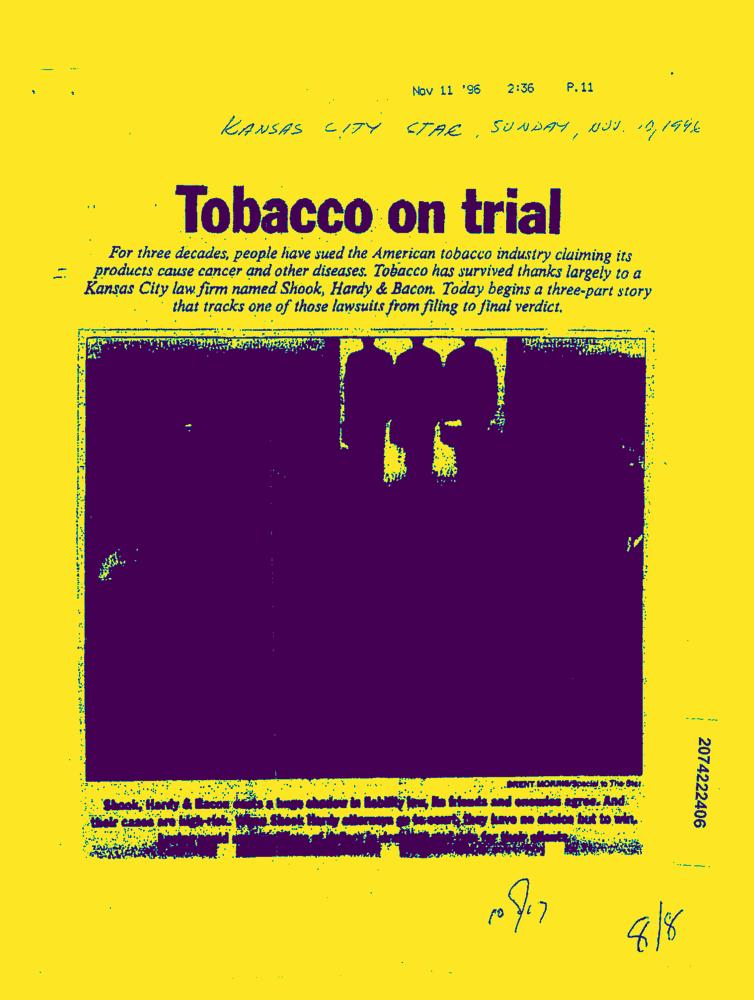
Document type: News-Article